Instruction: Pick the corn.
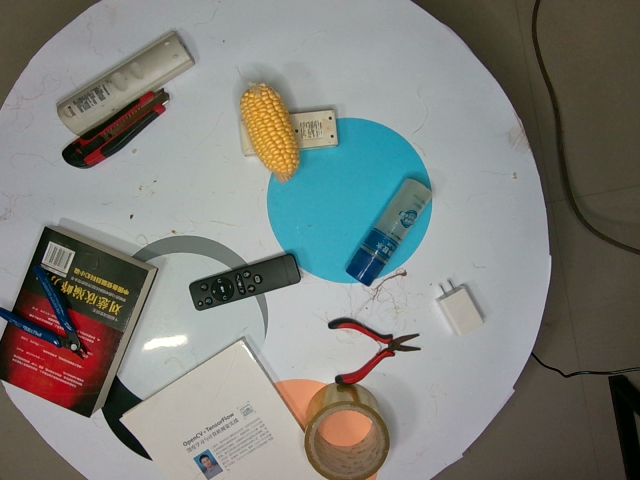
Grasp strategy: vertical